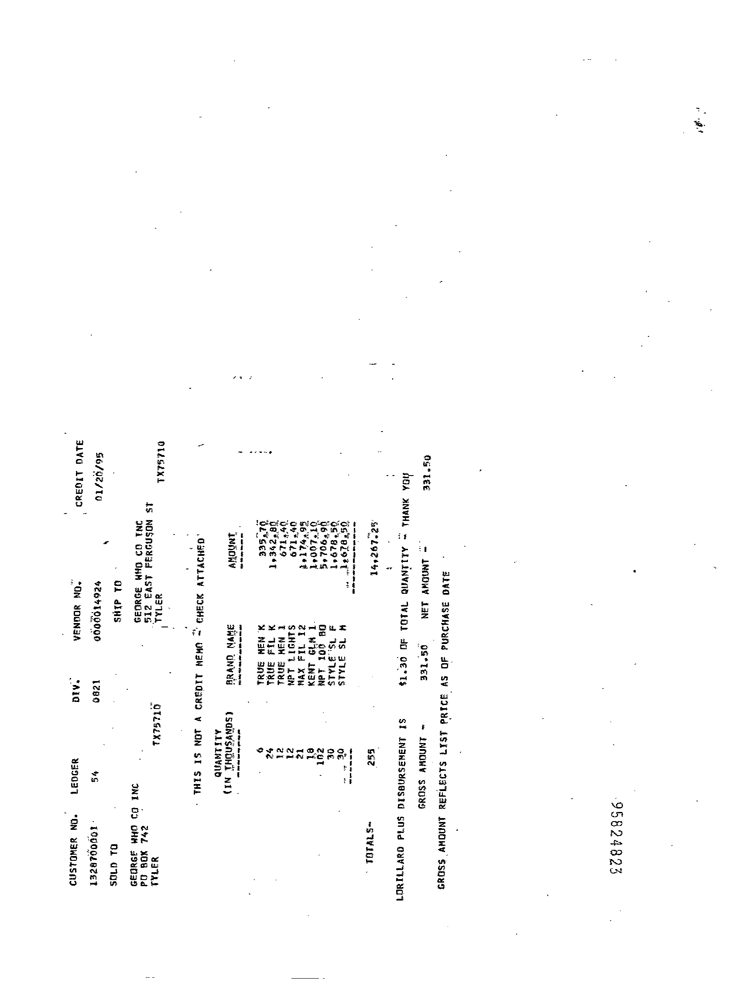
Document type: Invoice